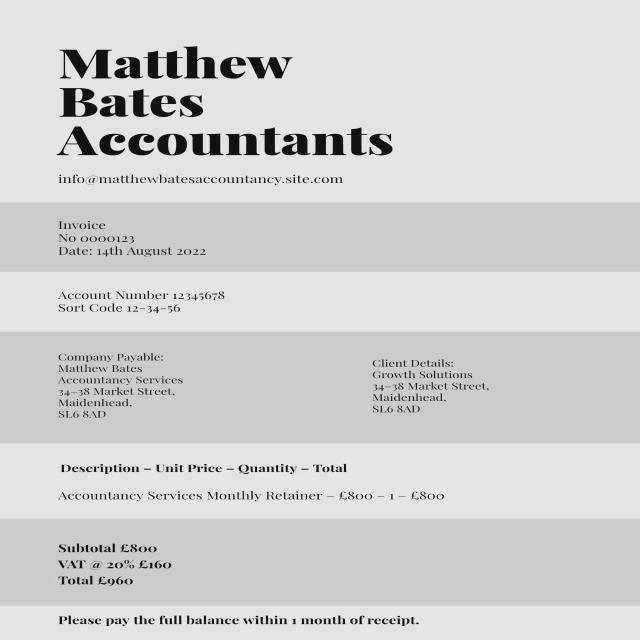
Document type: Invoice